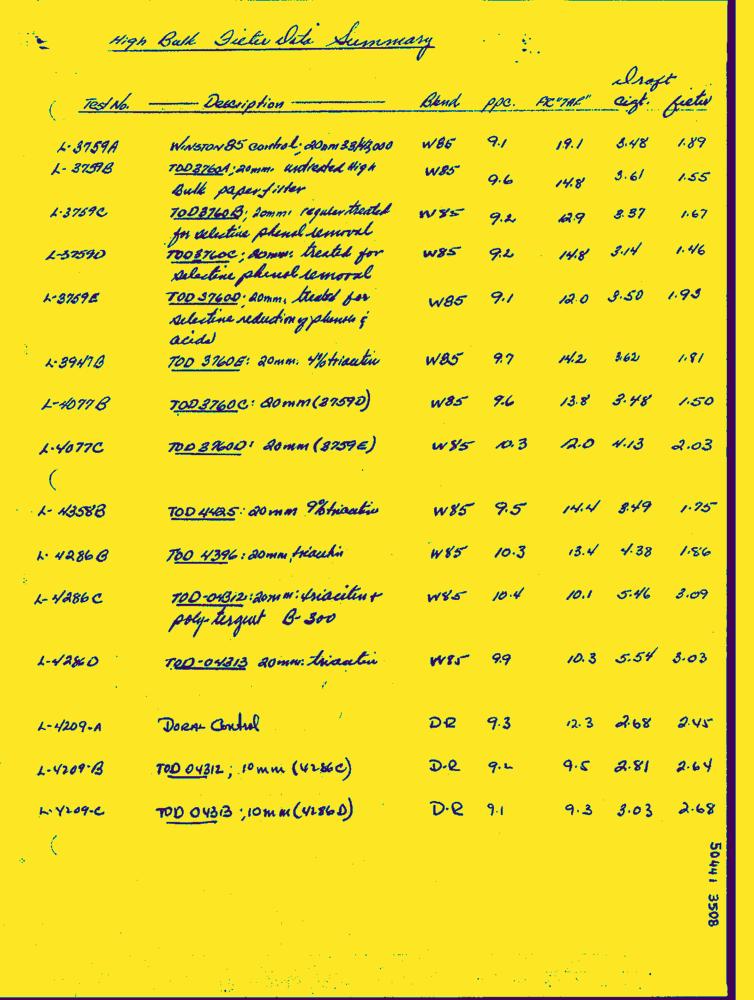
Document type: Hand-Written